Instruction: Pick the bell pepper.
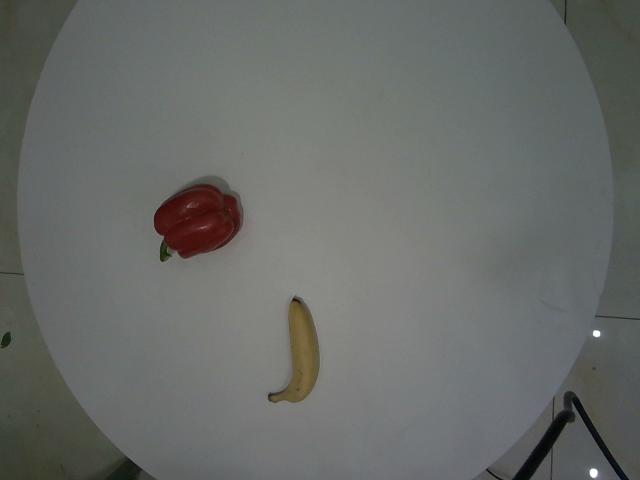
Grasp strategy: vertical